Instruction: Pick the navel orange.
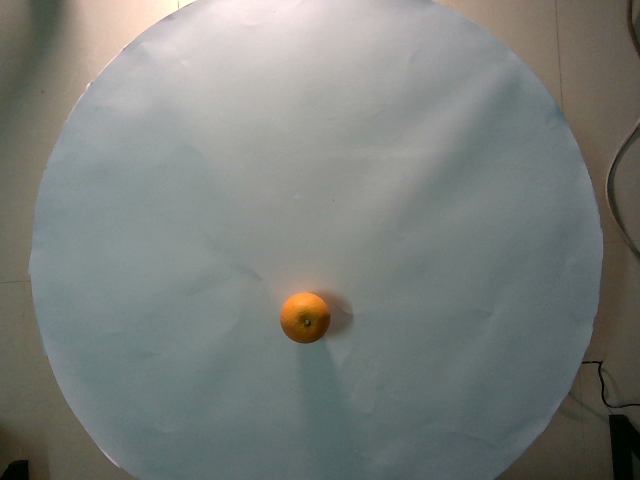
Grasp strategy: vertical